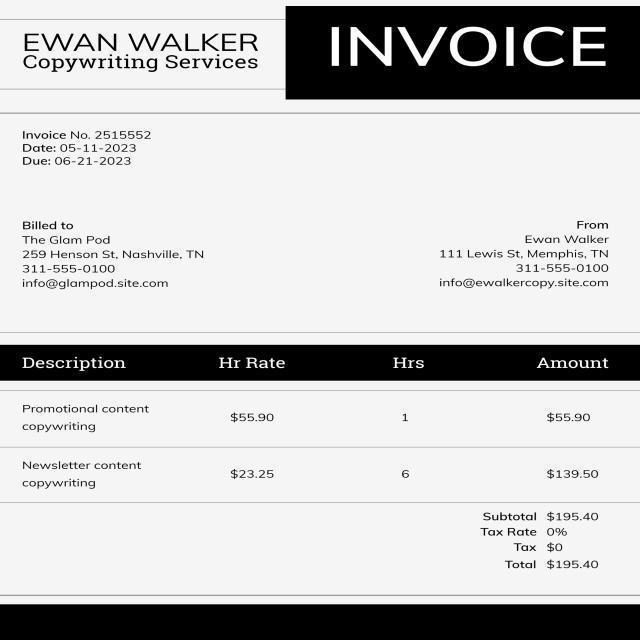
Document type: Invoice